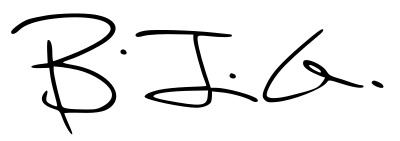
Signature of: the notorious b i g